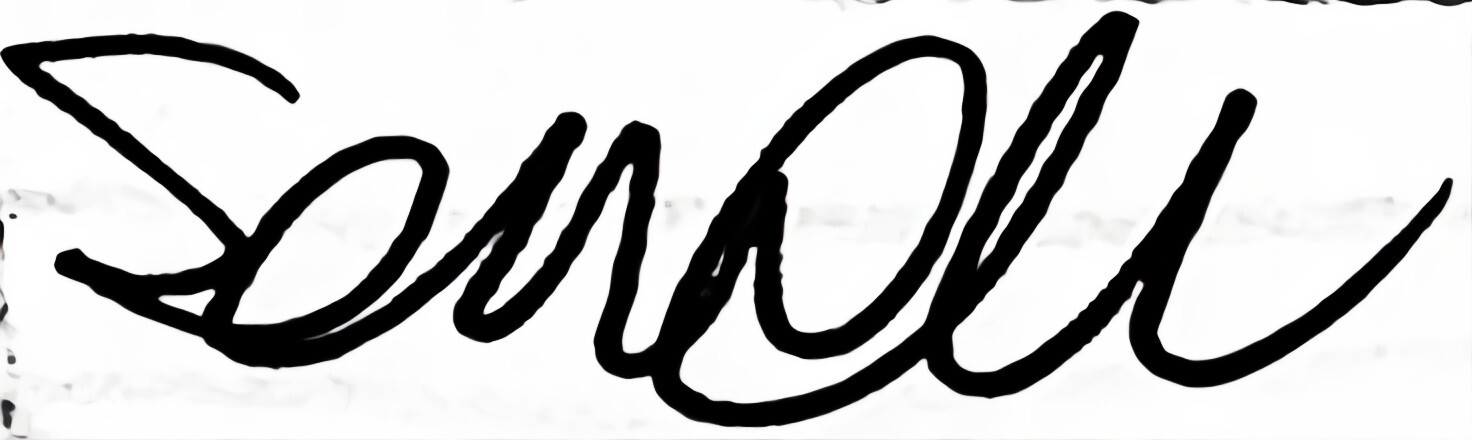
Signature of: sanah